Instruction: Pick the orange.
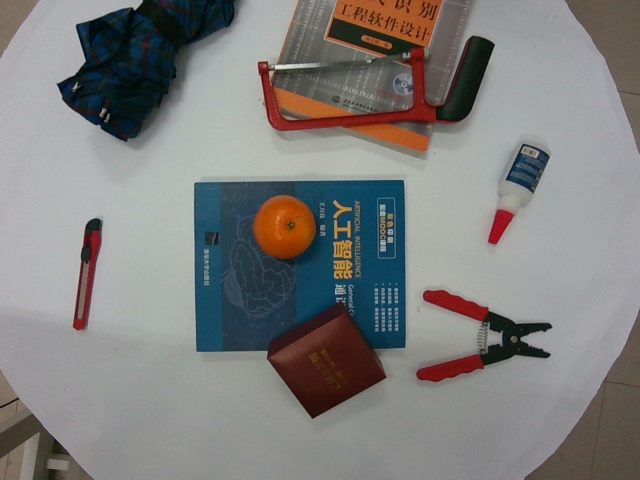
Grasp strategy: vertical